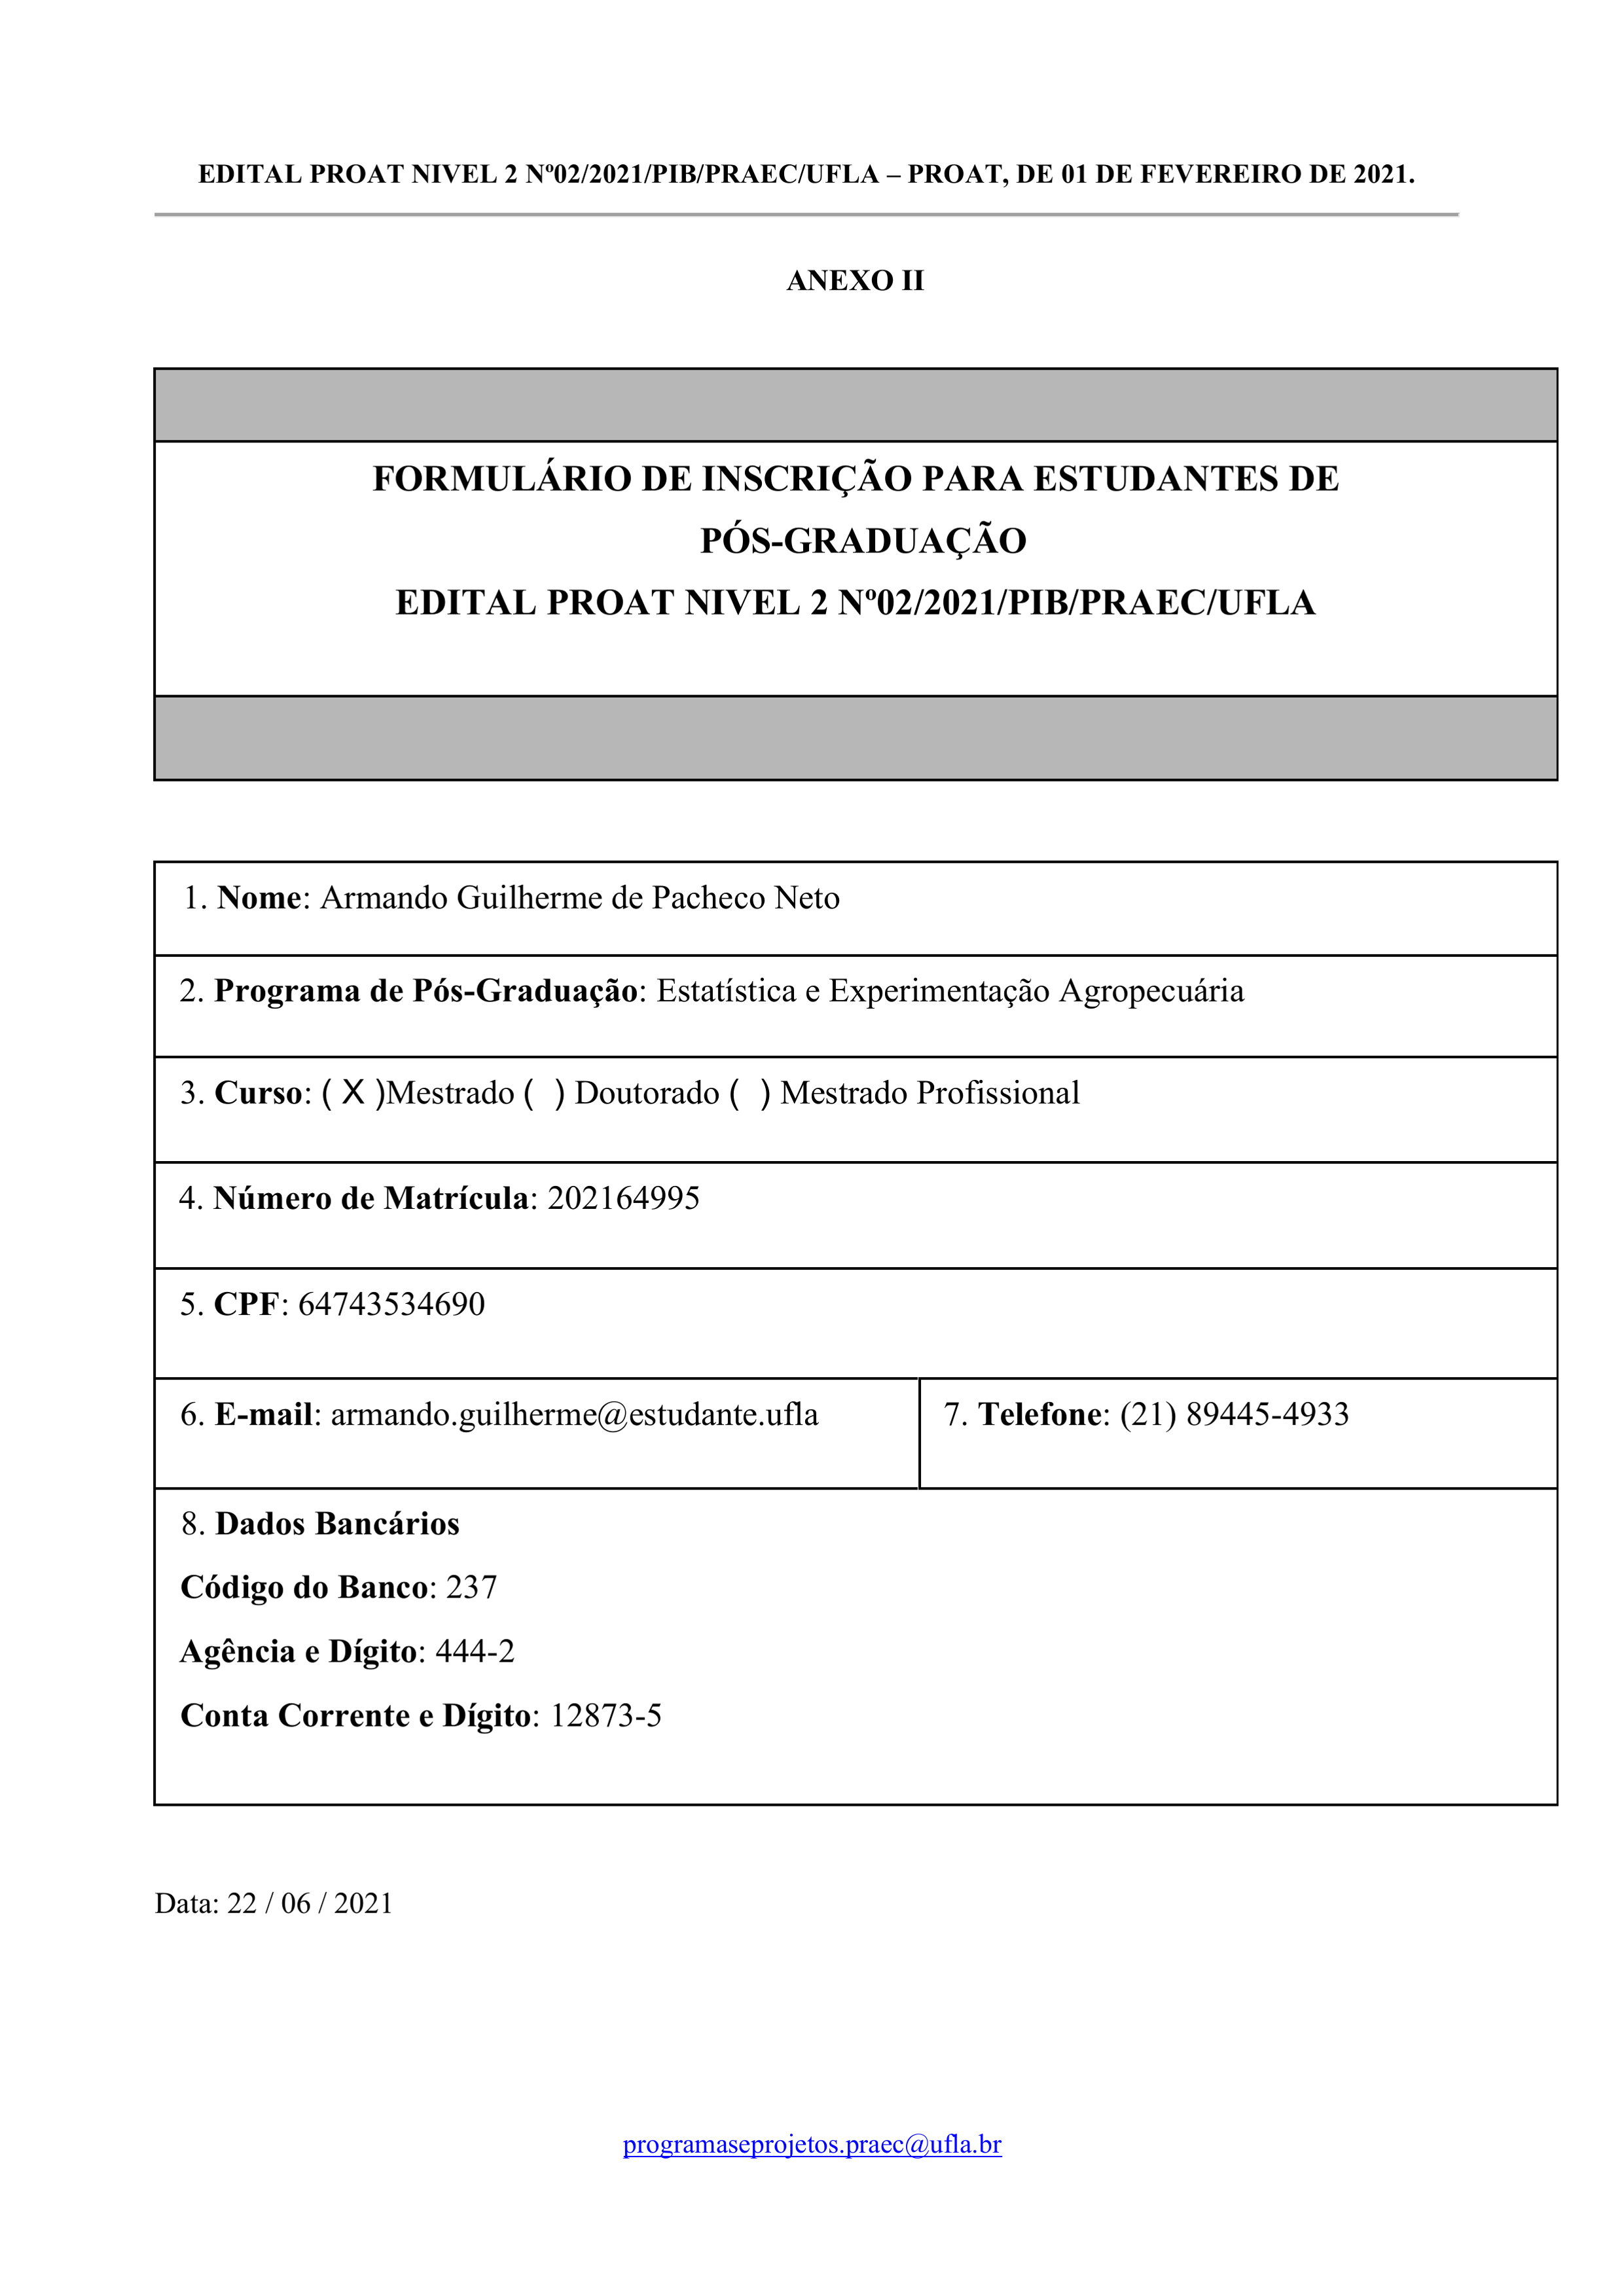
EDITAL PROAT NIVEL 2 N°02/2021/PIB/PRAEC/UFLA — PROAT, DE 01 DE FEVEREIRO DE 2021.
ANEXO II
FORMULÁRIO DE INSCRIÇÃO PARA ESTUDANTES DE PÓS-GRADUAÇÃO
EDITAL PROAT NIVEL 2 N°02/2021/PIB/PRAEC/UFLA
1. Nome:
Armando Guilherme de Pacheco Neto
2. Programa de Pós-Graduação:
Estatística e Experimentação Agropecuária
3. Curso:
() Doutorado
() Mestrado Profissional
Mestrado
(X)
4, Número de Matrícula:
202164995
5. CPF:
64743534690
6. E-mail:
armando.guilherme@estudante.ufla
7. Telefone:
(21) 89445-4933
8. Dados Bancários
Código do Banco:
237
Agência e Dígito:
444-2
Conta Corrente e Digito:
12873-5
Data:
22/06/2021
programaseprojetos.praec@ufla.br